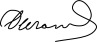
Signature of: alexis durand